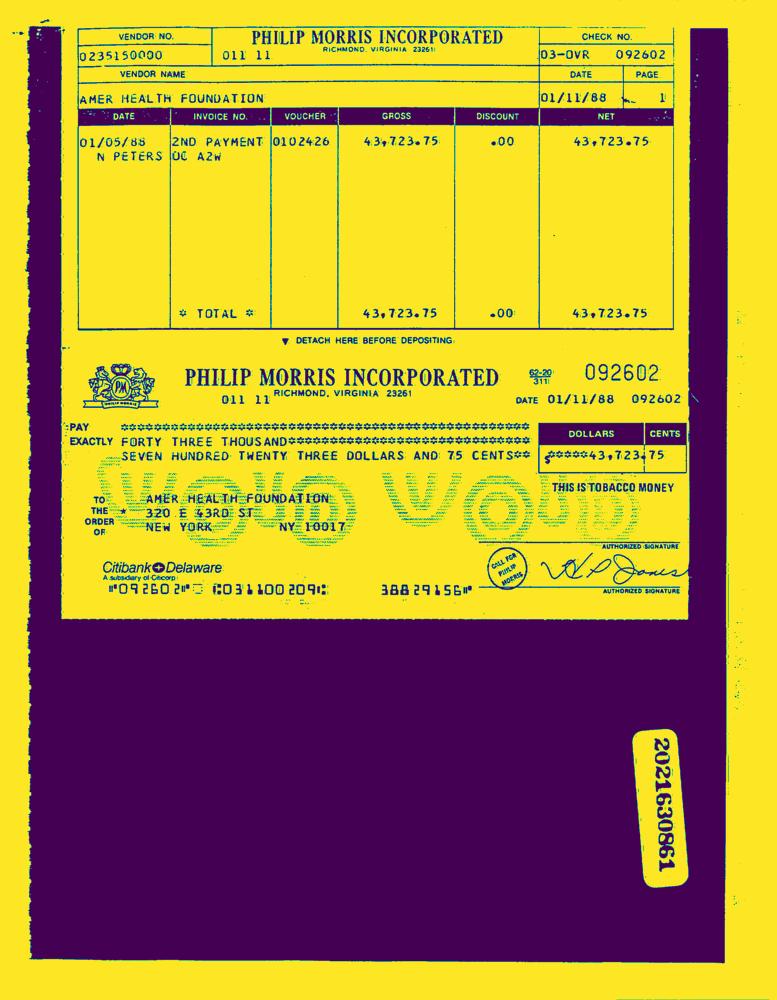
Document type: Invoice-Doc